Question: Talk about the condition:
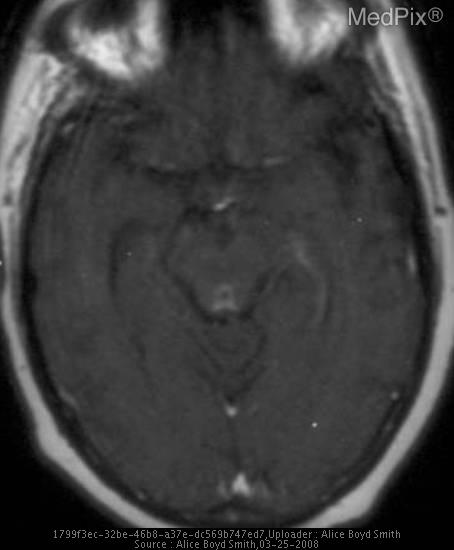
Answer: The disease is discussed as: Severe neurologic disorder resulting from dietary vitamin B1 (thiamine) deficiency - frequently associated with chronic alcohol abuse. Thiamine is an essential coenzyme in intermediate carbohydrate metabolism, and  is also an osmotic gradient regulator. Deficiency may cause swelling of the intracellular space along with a  local disruption of the blood-brain barrier. Wernicke encephalopathy is associated with chronic alcohol abuse, but can be caused by other  disorders such as:  gastroplasty for obesity, psychogenic refusal of food, hyperemesis gravidarum, anorexia nervosa, voluntary food starvation,  and parenteral therapy.  The healthy body has a reserve of thiamine sufficient for up to 18 days, so any condition resulting in thiamine deficiency lasting 2 to 3 weeks may be an etiology

It is a medical emergency treated by intravenous administration of thiamine.Clinical triad of alteration in consciousness, ataxia, & ocular dysfunction

Imaging findings demonstrate symmetric T2 hyperintensity within the mamillary bodies, medial thalami , tectal plate, & periaqueductal grey.

Post contrast enhancement may or may not be seen. Thiamine is an osmotic gradient regulator, & deficiency may result in disruption of the blood brain barrier - leading to enhancement.Reduced diffusion on DWI may be seen. This may be related to ischemic-like changes occurring within the thalami.